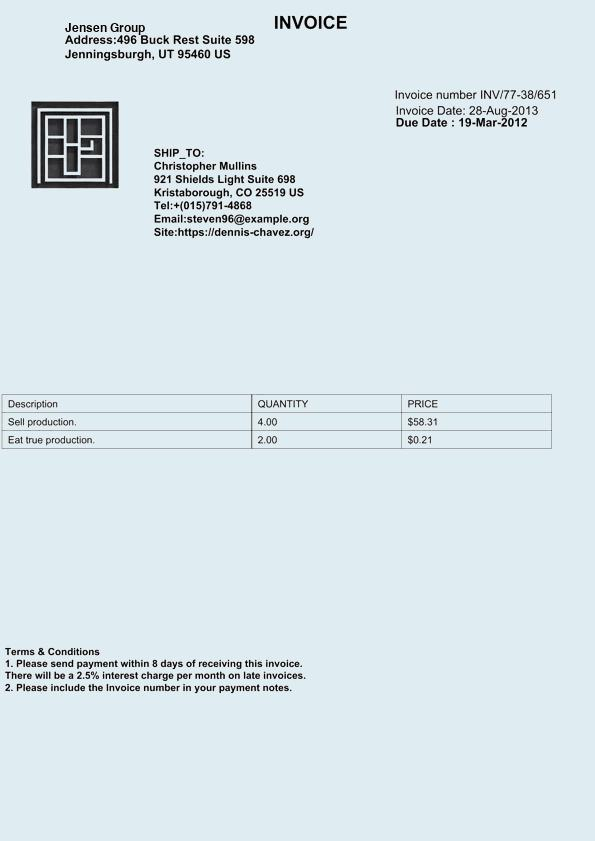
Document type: Invoice